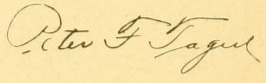
Signature of: peter francis tague